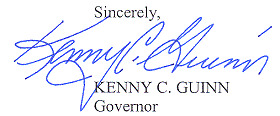
Signature of: kenny guinn